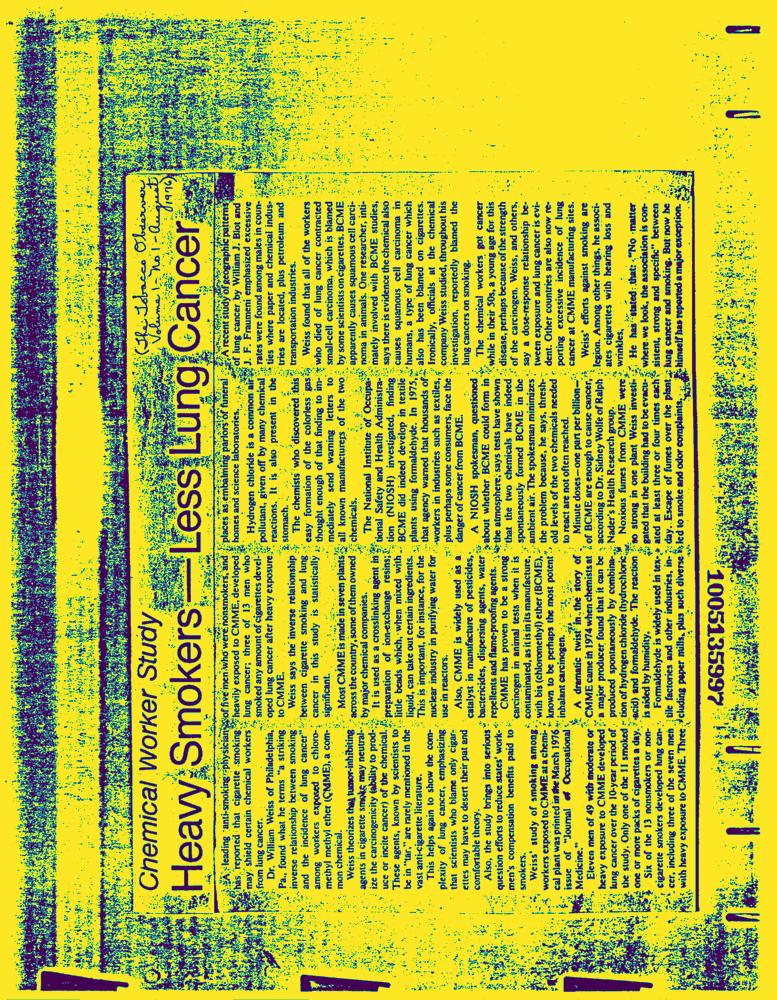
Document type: News-Article